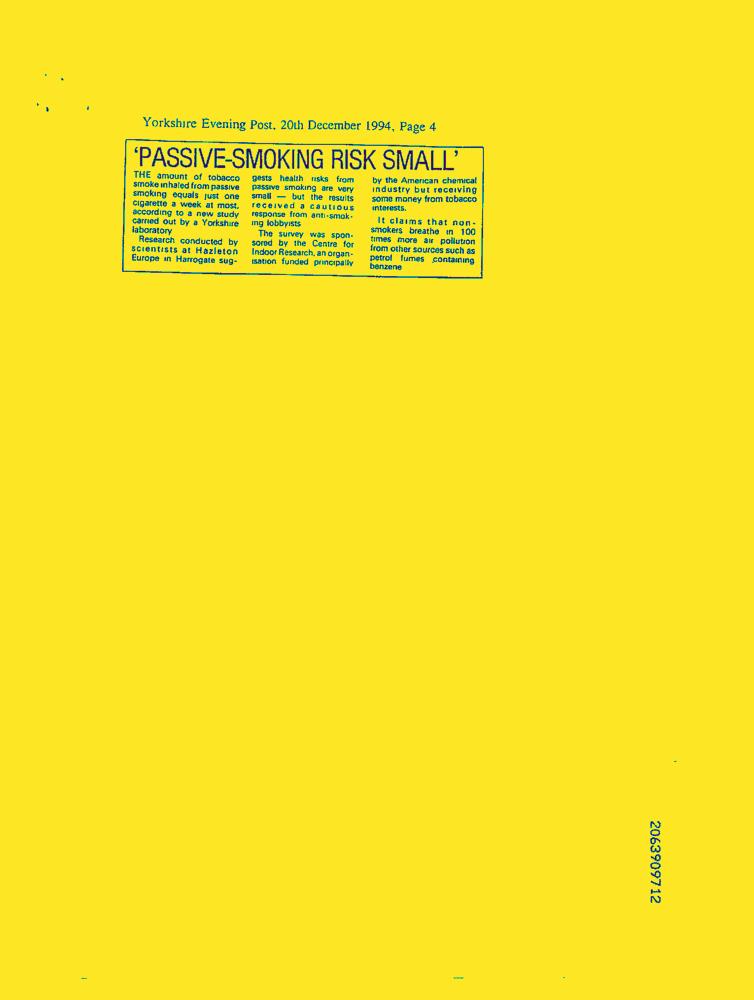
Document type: News-Article